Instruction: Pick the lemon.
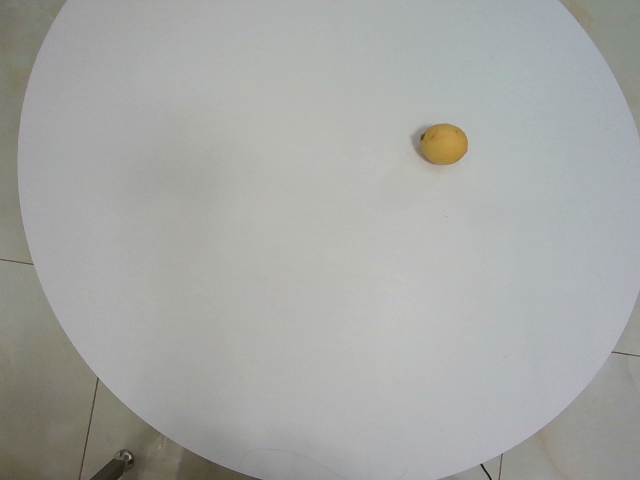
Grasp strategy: vertical